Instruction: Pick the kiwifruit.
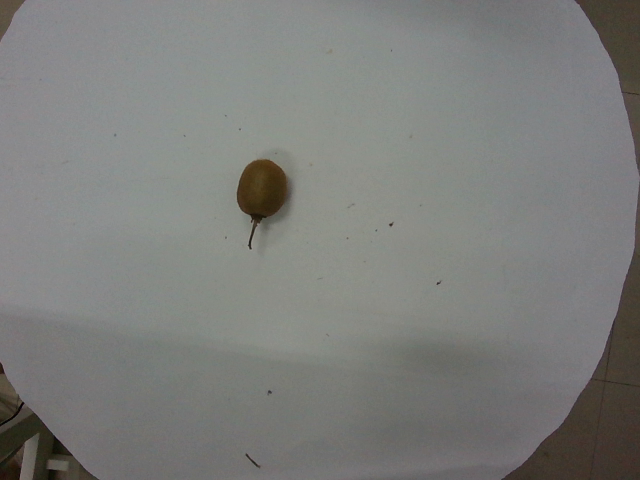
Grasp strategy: vertical